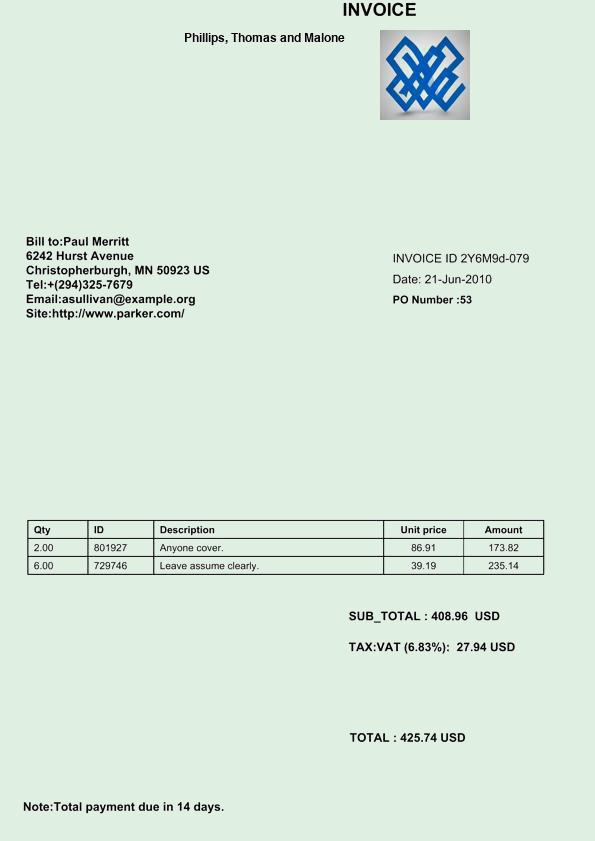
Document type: Invoice